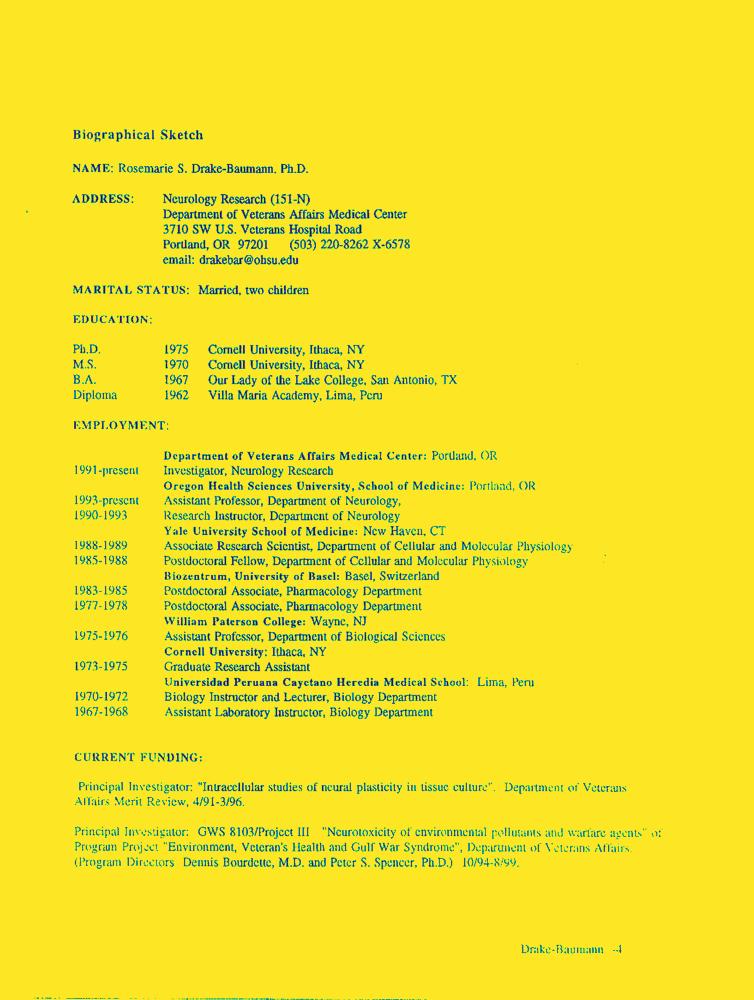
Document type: Resume-Doc